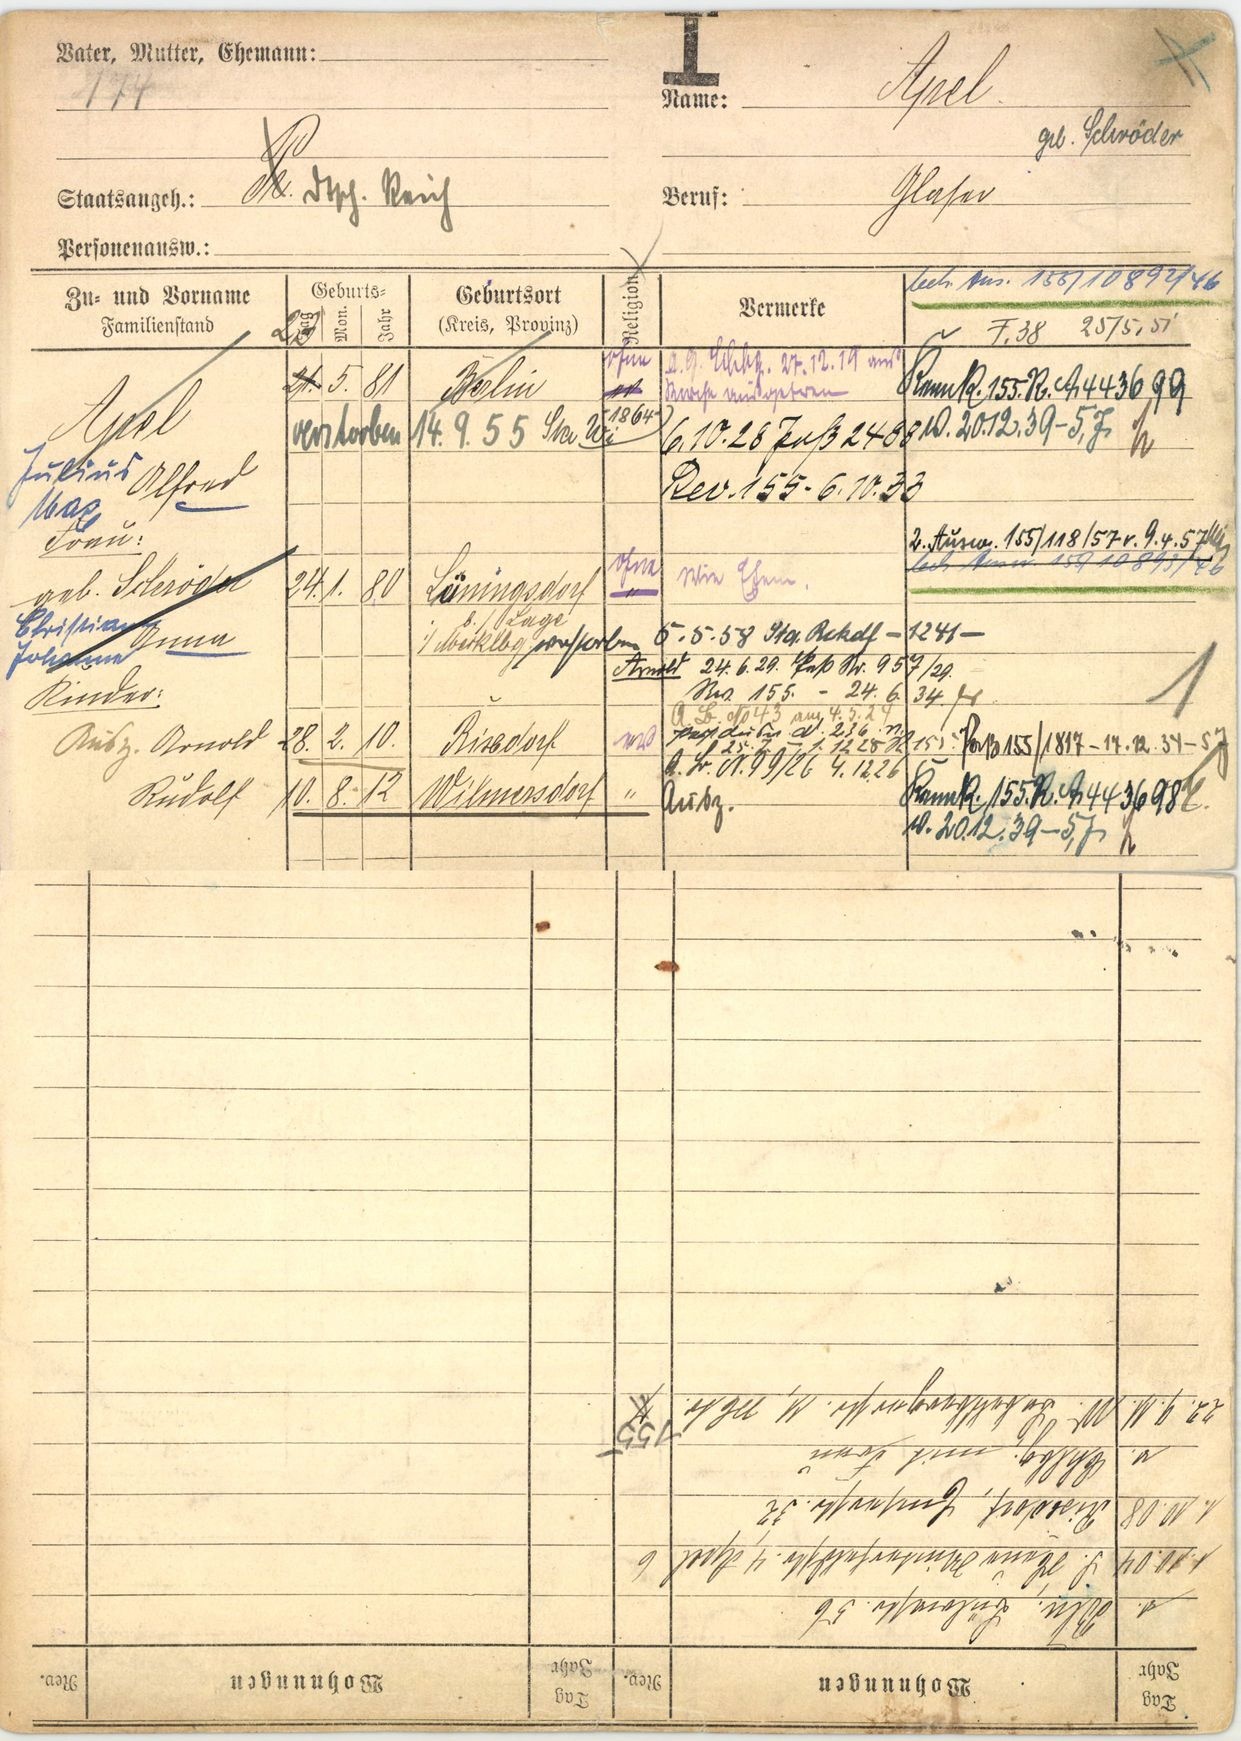
Apel geb. Schröder